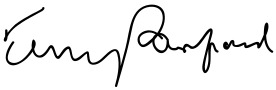
Signature of: terry sanford